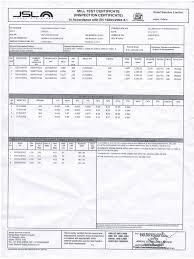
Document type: Invoice